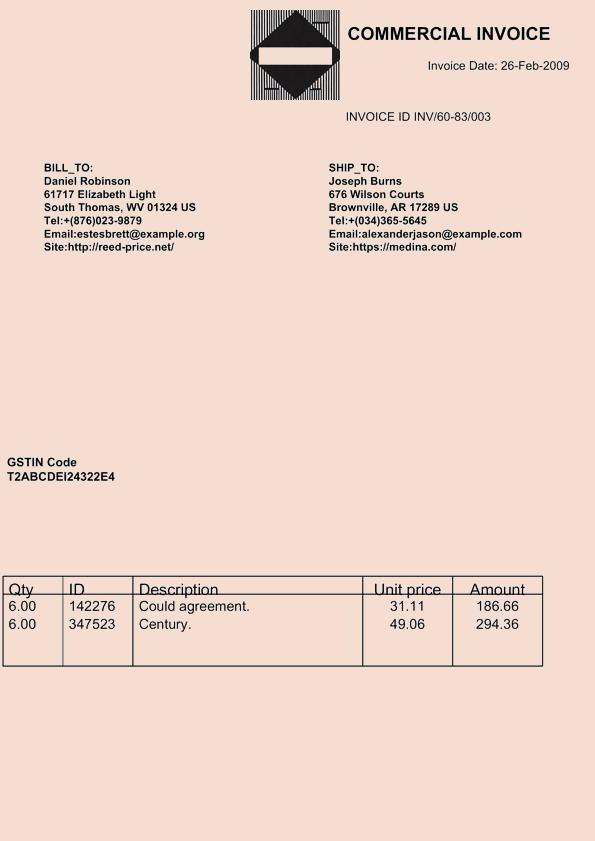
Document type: Invoice